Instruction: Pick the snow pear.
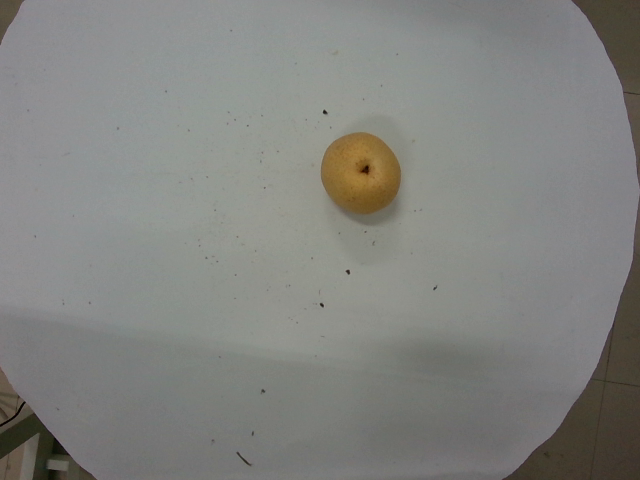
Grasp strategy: vertical